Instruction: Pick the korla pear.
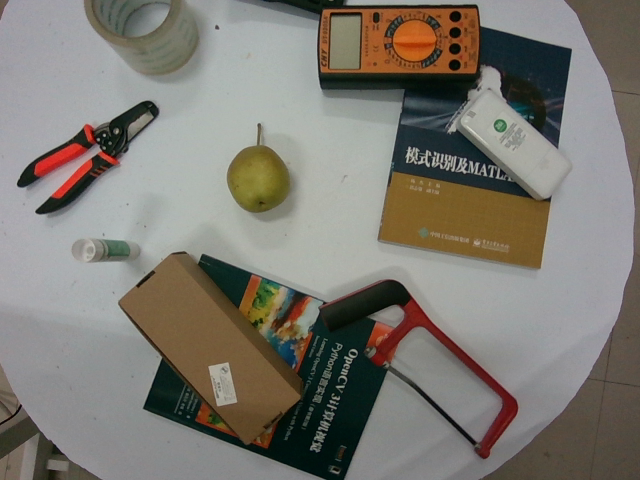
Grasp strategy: vertical